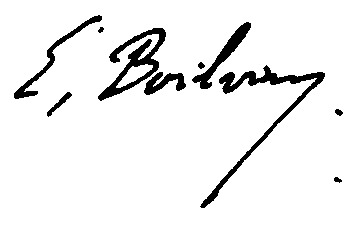
Signature of: émile boilvin